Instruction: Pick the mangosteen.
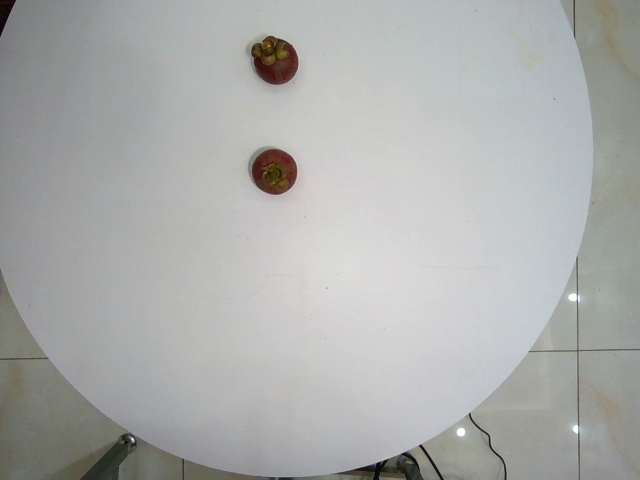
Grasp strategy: vertical